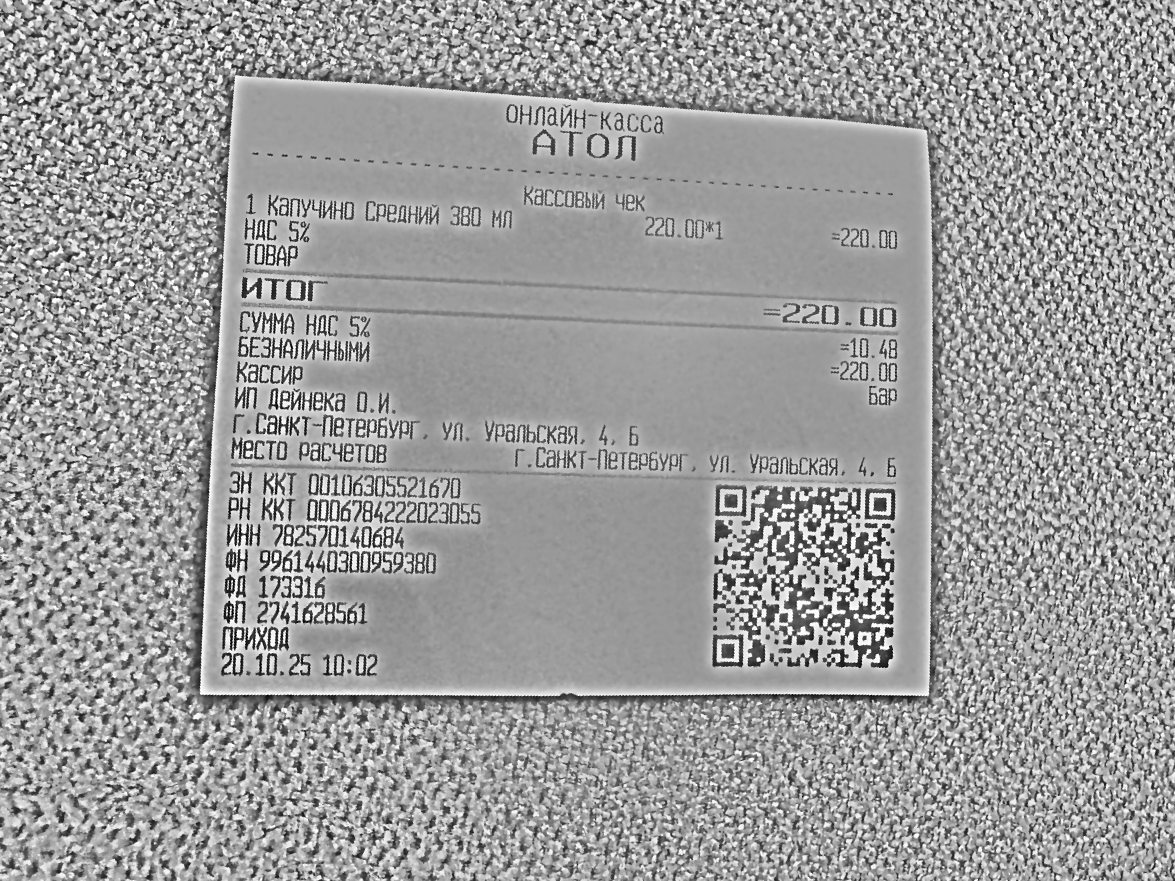
Продавец: ИП Дейнека О. И.
ИНН: 782570140684
Дата: 20.10.25 10:02
Товары: 1 Капучино Средний 380 мл
Количество: 1
Цена: 220.00
Сумма: 220.00
Итого: 220.00